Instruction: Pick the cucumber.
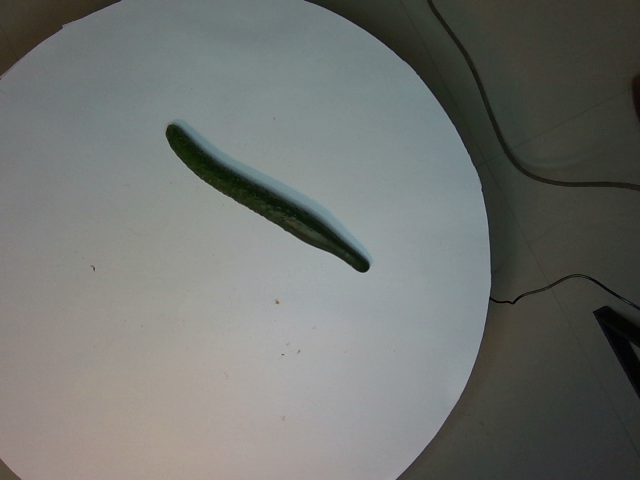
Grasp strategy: vertical